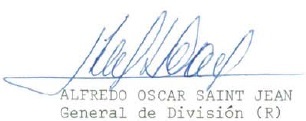
Signature of: alfredo oscar saint jean